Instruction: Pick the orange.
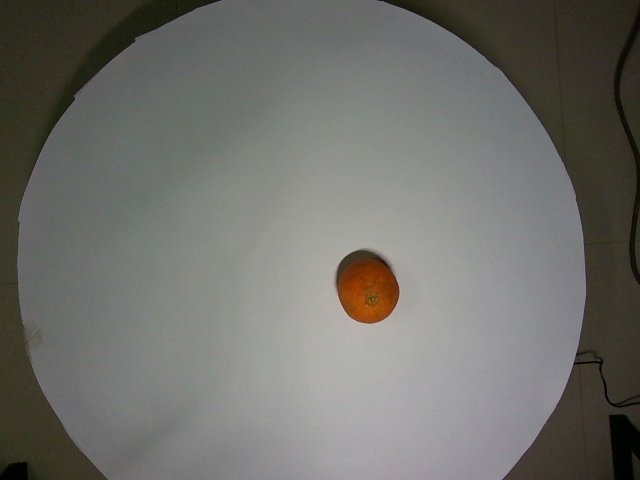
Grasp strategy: vertical